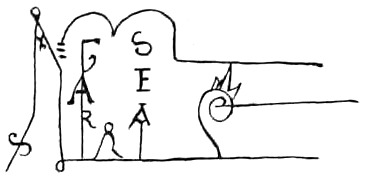
Signature of: garcía ii of galicia